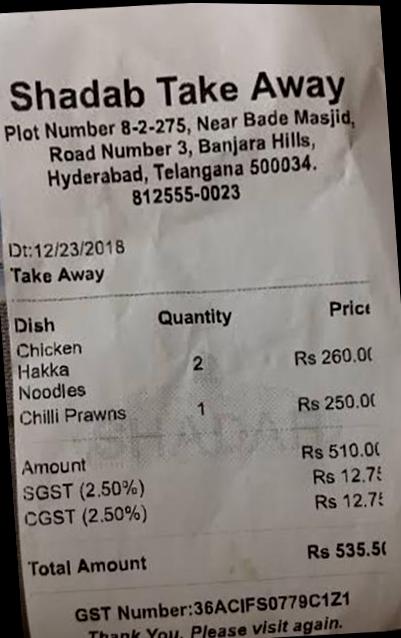
gt_parse: date: 12/23/2018
criticals: name: Total Amount
price: 535.50
store: Shadab Take Away
tell: 812555-0023